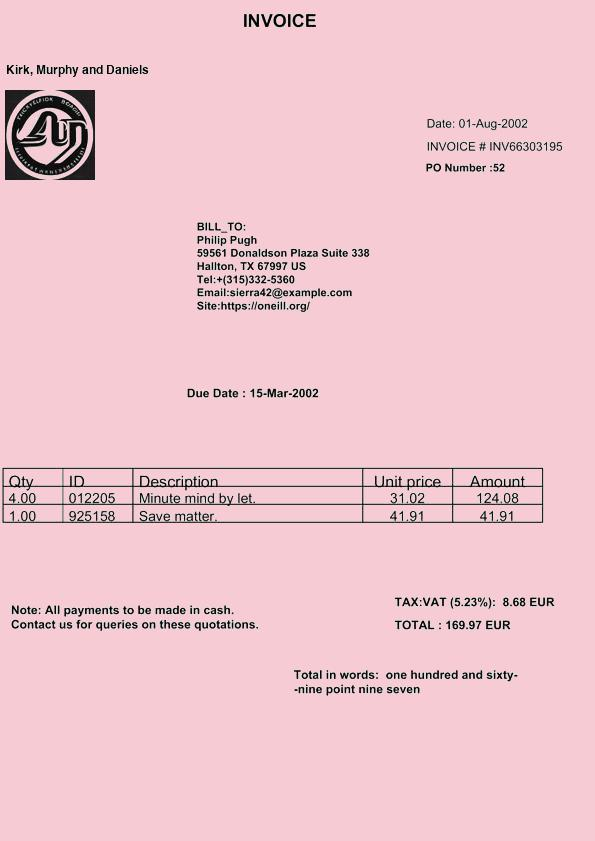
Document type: Invoice